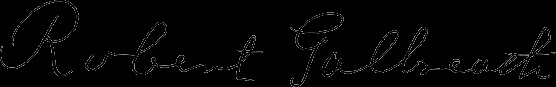
Signature of: robert galbreath jr